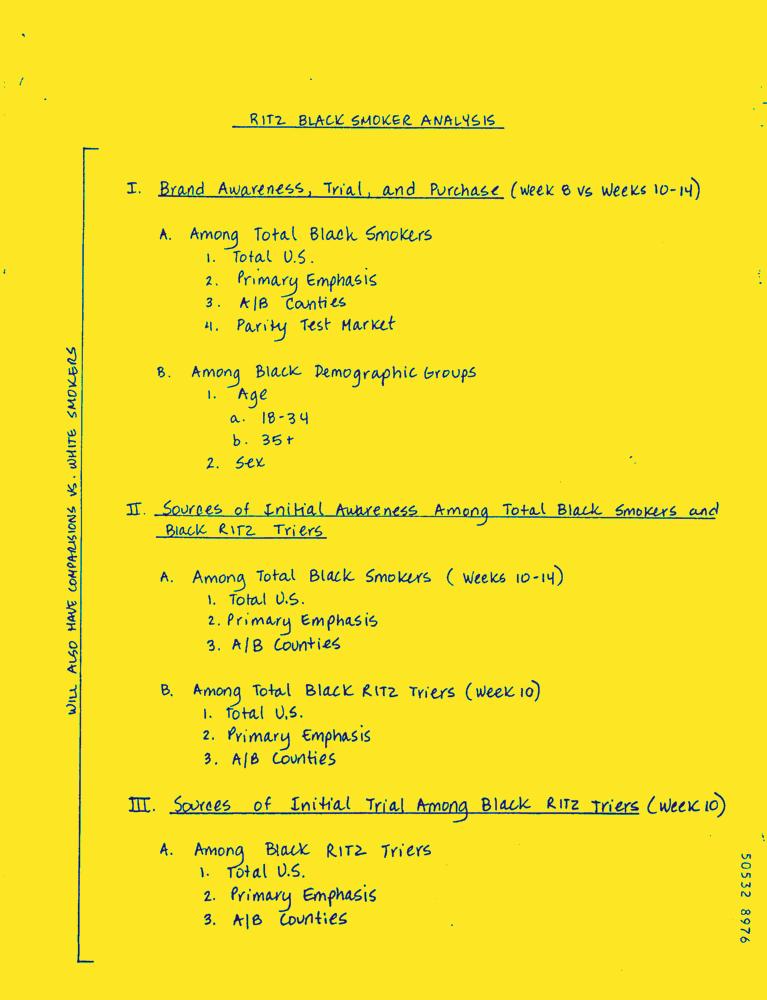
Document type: Hand-Written